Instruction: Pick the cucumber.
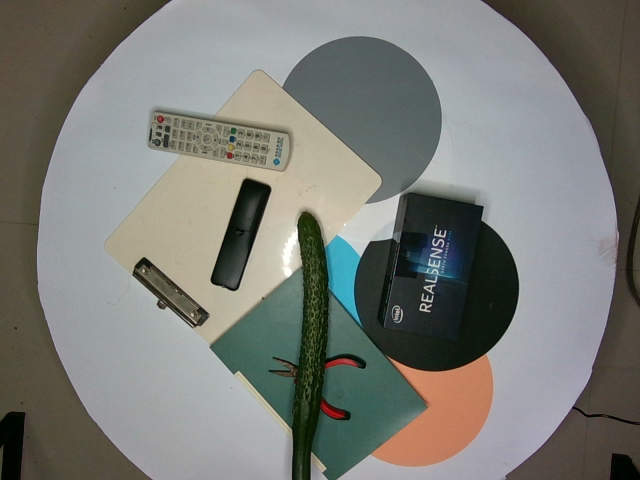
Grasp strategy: vertical